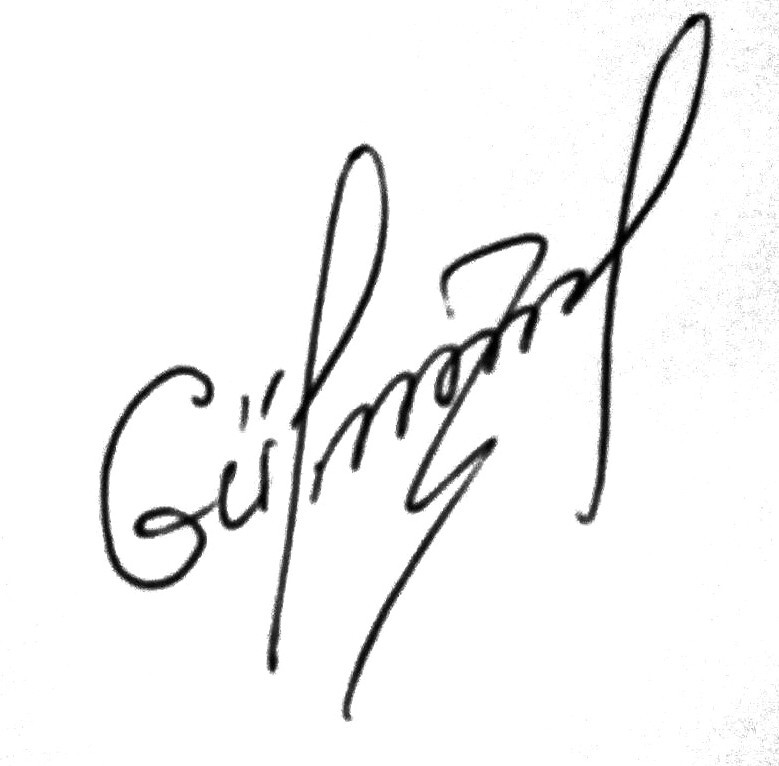
Signature of: dashgyn gulmammadov